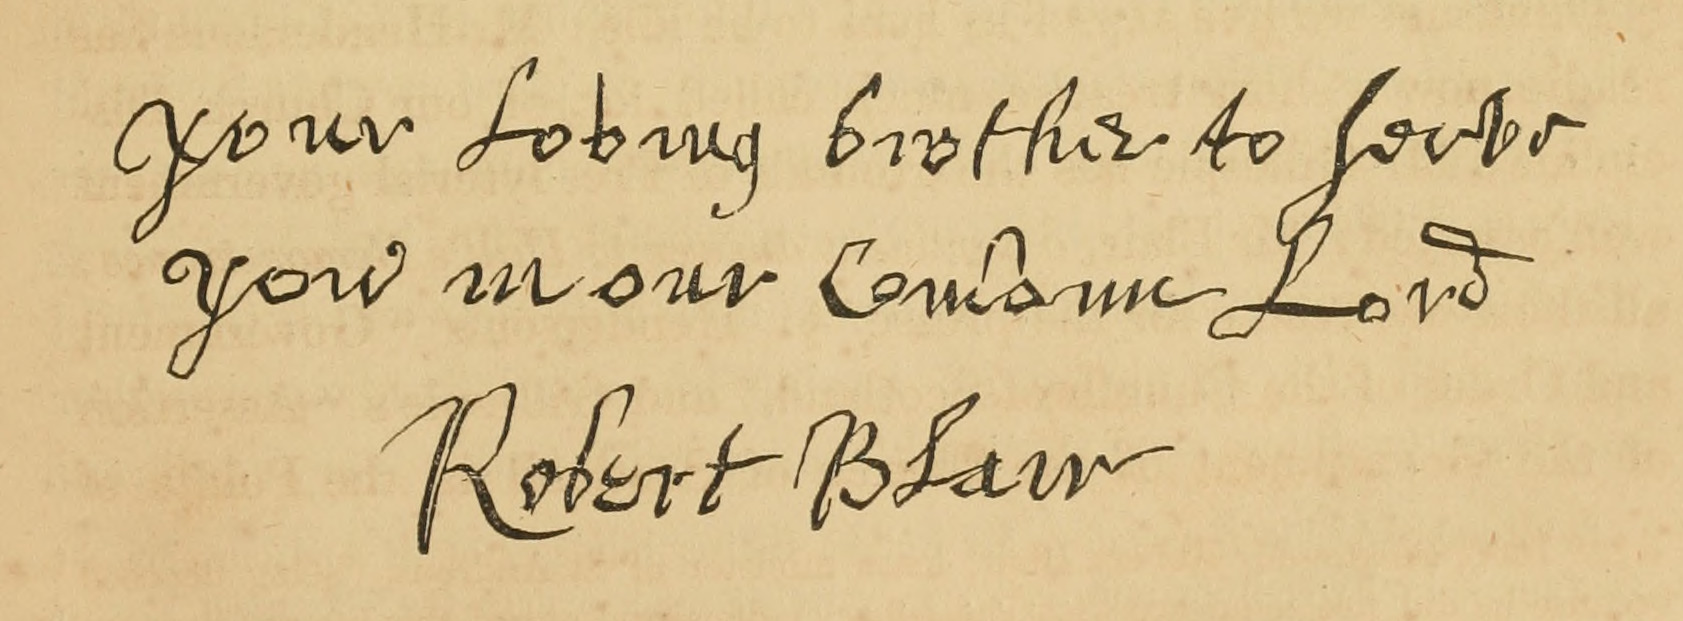
Signature of: robert blair